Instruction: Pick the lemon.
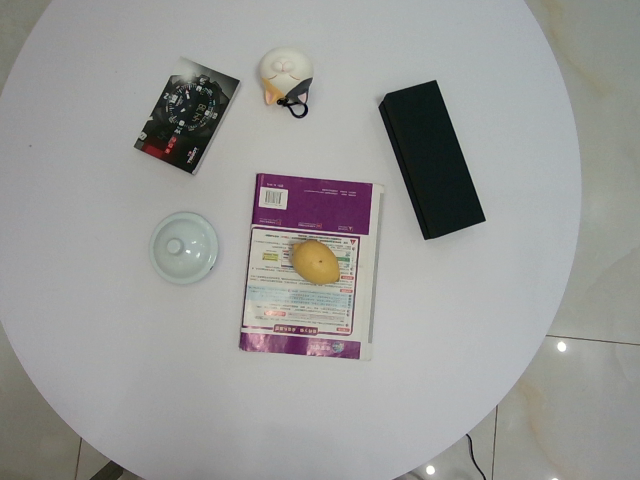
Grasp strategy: vertical